Question: Explain the disease:
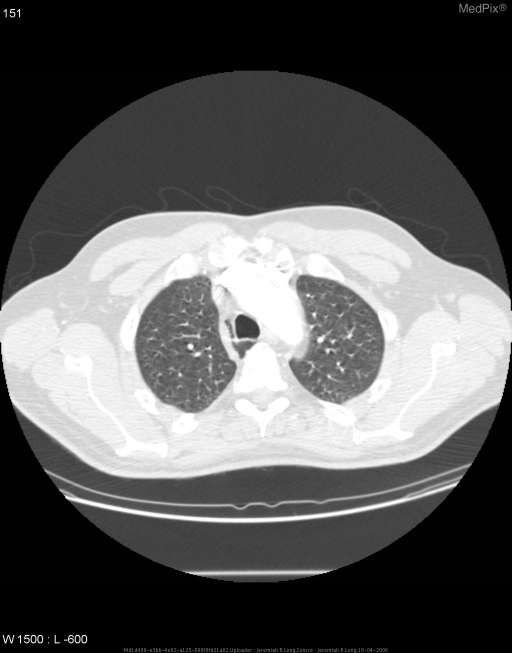
Answer: The disease is discussed as: The azygous fissure is a common variant, occurring in about 1% of the population.  It occurs from the failure of normal migration of the azygous vein from the chest wall to its usual location.  The resulting fissure is caused by the invagination of both the visceral and parietal pleura.  There is still normal architecture, vascular, and bronchial supply to this region of lung.